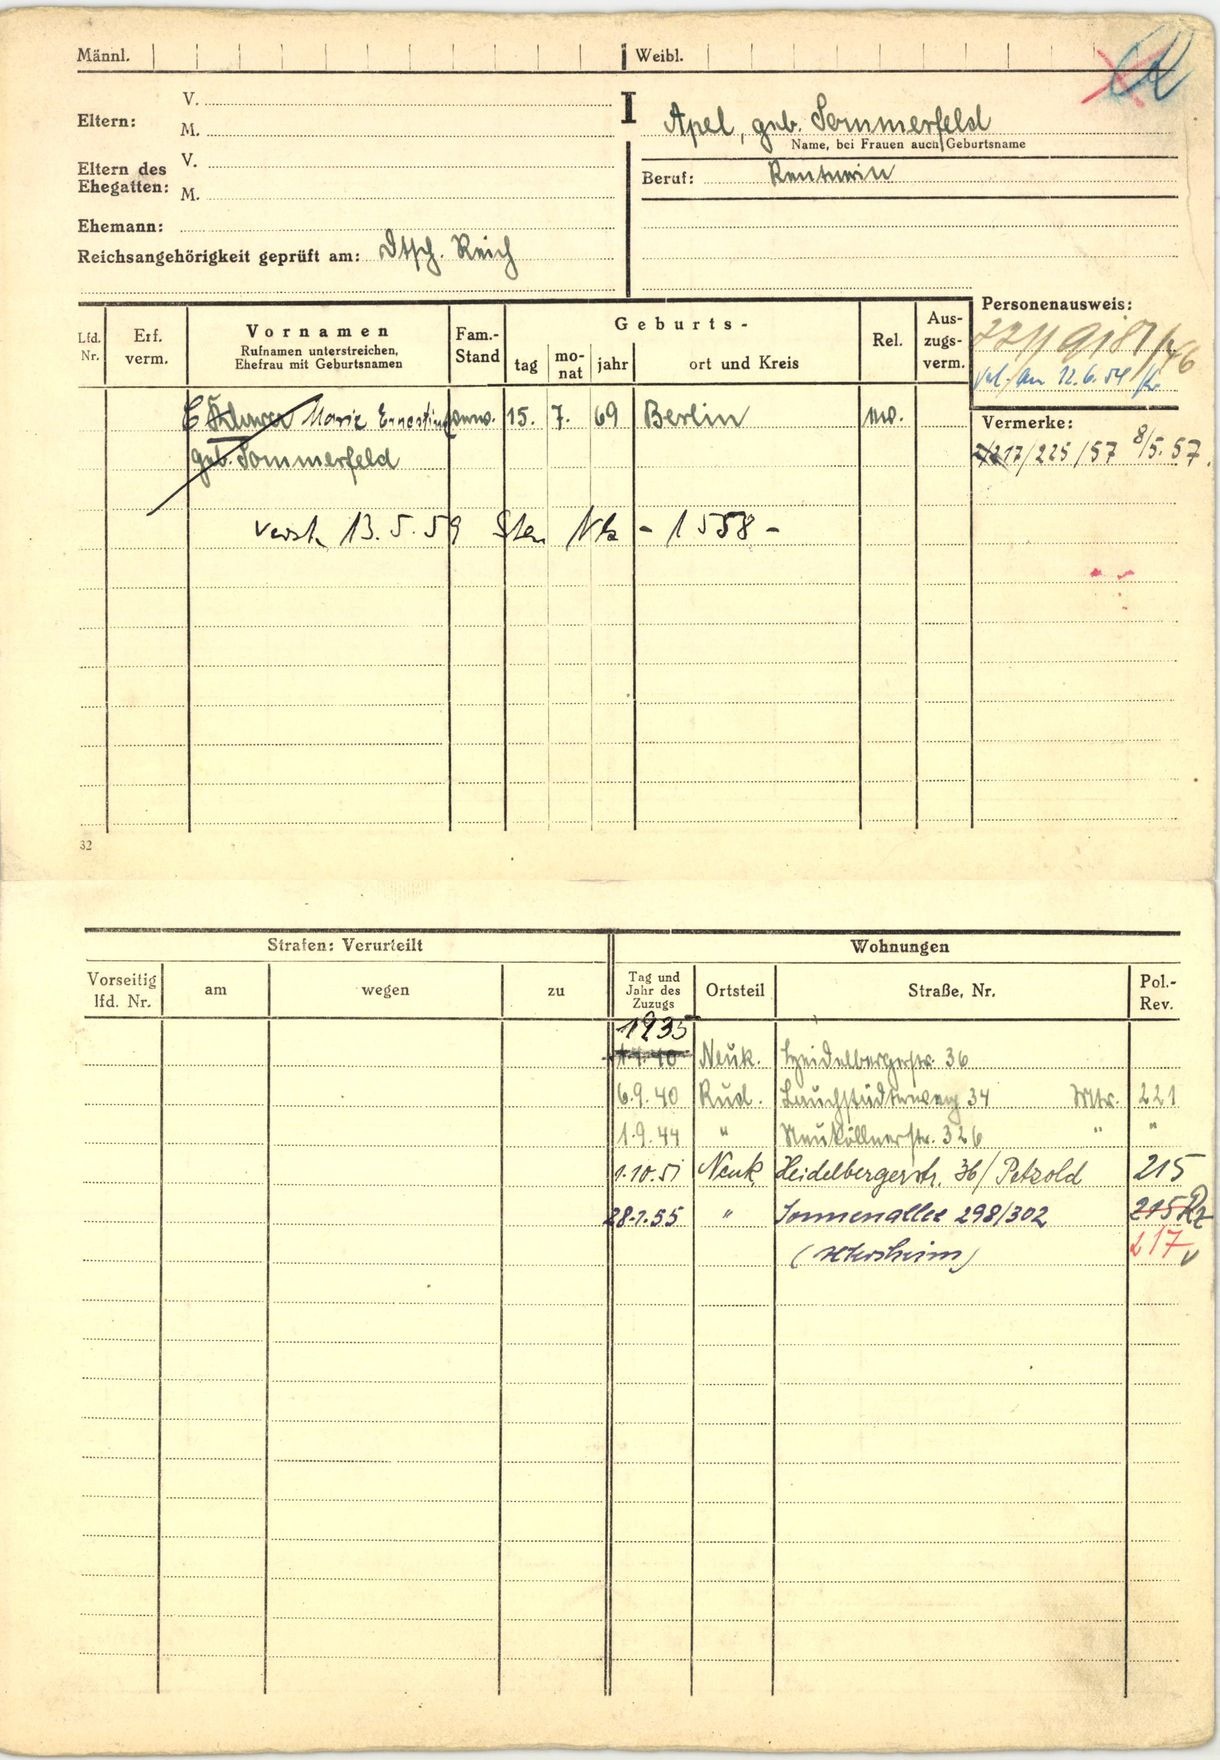
Apel, geb. Sommerfeld